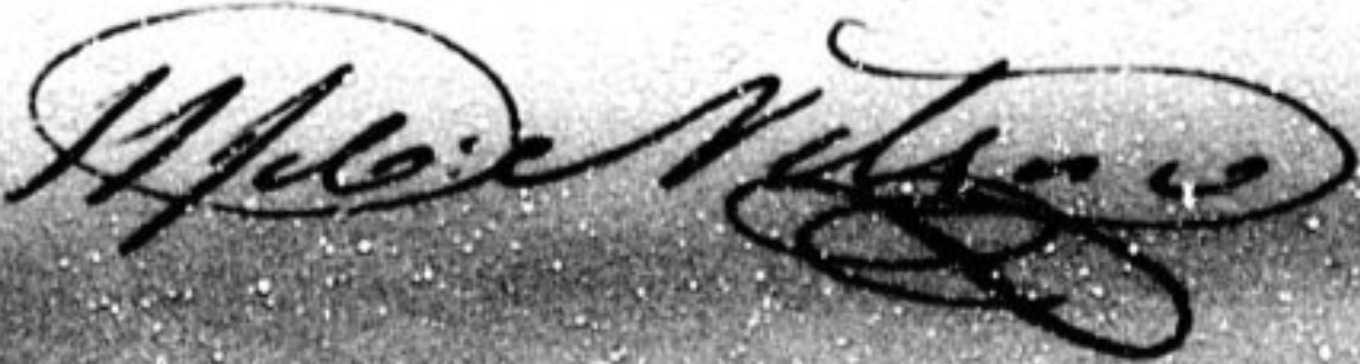
Signature of: wolfred nelson